Question: Explain the disease:
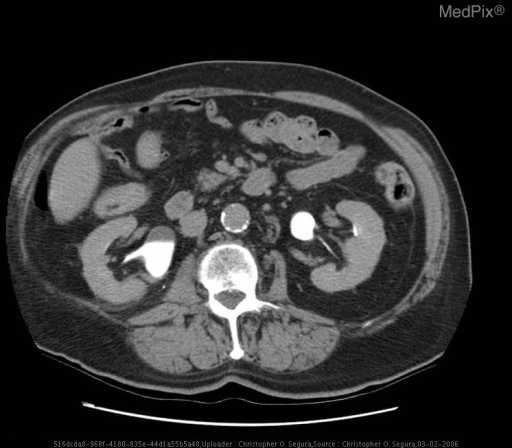
Answer: The disease is discussed as: Transitional Cell Carcinoma(TCC) is the commonest malignancy of the urinary tract.  TCC along with squamous cell carcinoma and adenocarcinoma make up the group of epithelial derived malignancies of the bladder, which together, are responsible for over 90% of the malignancies of the bladder.
     Appropriate screening modalities include urinalysis, IVP, and cystoscopy.  These lesions can appear as a papillary or sessile filling defect in the bladder wall on IVP.  Differential diagnostic considerations would include multiple non-epithelial primary neoplasms (leiomyoma,fibroma,lymphoma,etc), metastatic disease, inflammatory etiologies, and infectious etiologies.
     If the tumor is superficial (70%), transurethral resection and multiple biopsies are sufficient for both diagnosis and cure.  If the tumor is invasive, anatomic staging with CT or MR and sometimes US is indicated.  The most common staging sytem used is the TNM classification.  Treatment for invasive malignancies include segmental cystectomy, pelvic lymphadenectomy, radical cystectomy, pelvic radiation, and systemic chemotherapy depending on the specific TNM classification.